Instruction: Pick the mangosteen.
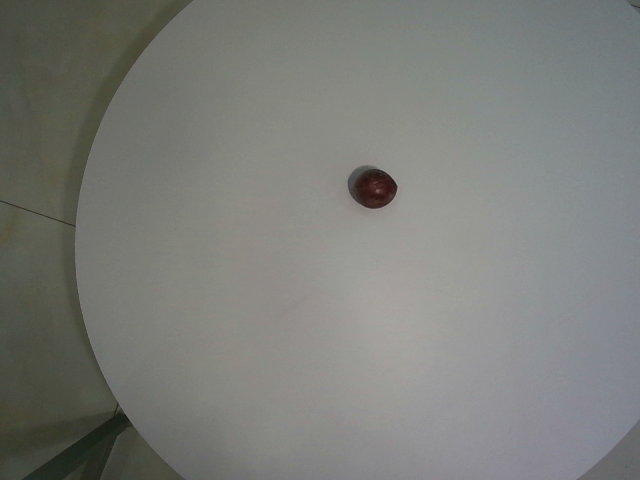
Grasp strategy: vertical